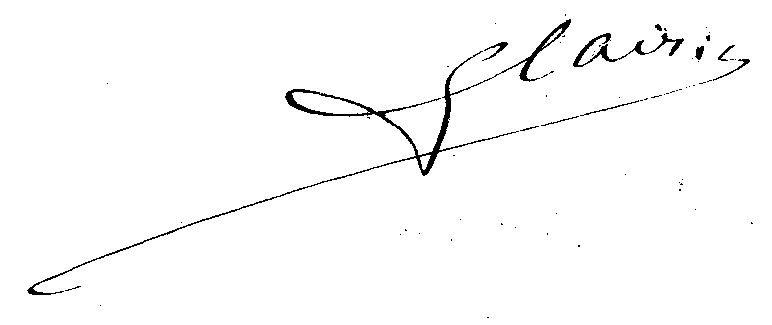
Signature of: georges clairin